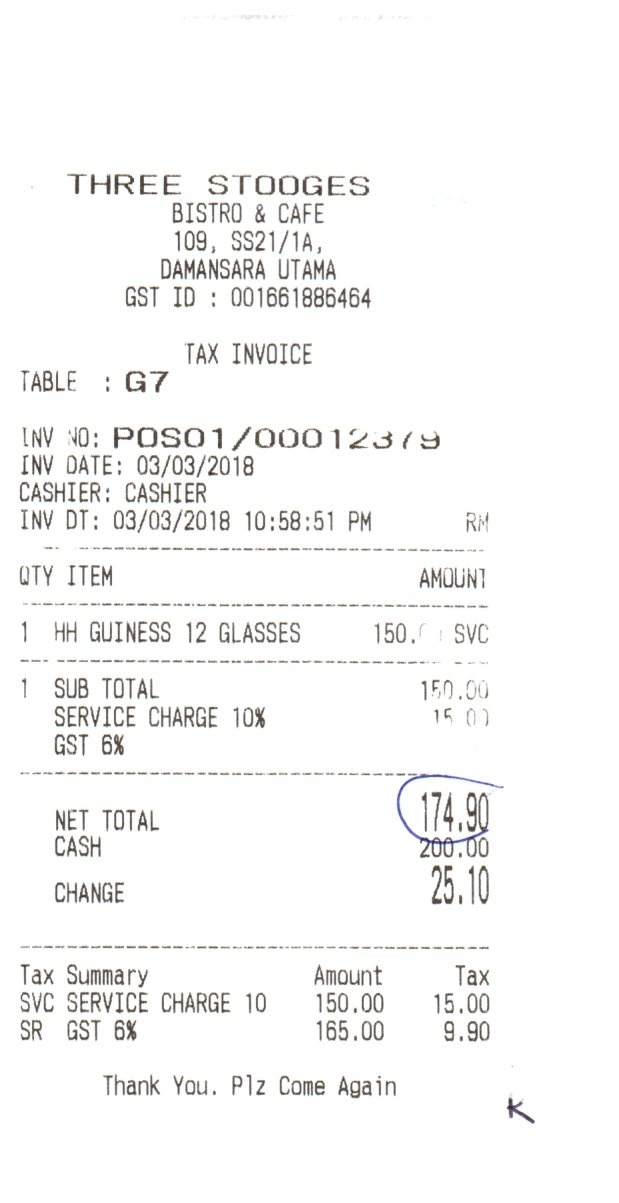
THREE STOOGES
BISTRO & CAFE
109, SS21/1A,
DAMANSARA UTAMA
GST ID : 001661886464
TAX INVOICE
TABLE
: G7
INV NO: POS01/00012379
INV DATE: 03/03/2018
CASHIER: CASHIER
INV DT: 03/03/2018 10:58:51 PM
RM
QTY ITEM
AMOUNT
1
HH GUINESS 12 GLASSES
150.00 SVC
1
SUB TOTAL
150.00
SERVICE CHARGE 10%
15.00
GST 6%
NET TOTAL
174.90
CASH
200.00
CHANGE
25.10
TAX SUMMARY
AMOUNT
TAX
SVC SERVICE CHARGE 10
150.00
15.00
SR
165.00
9.90
THANK YOU. PLZ COME AGAIN
GST 6%